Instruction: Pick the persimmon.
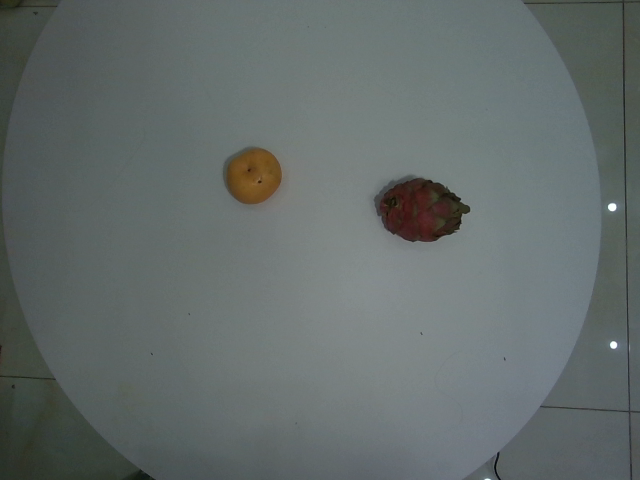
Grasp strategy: vertical